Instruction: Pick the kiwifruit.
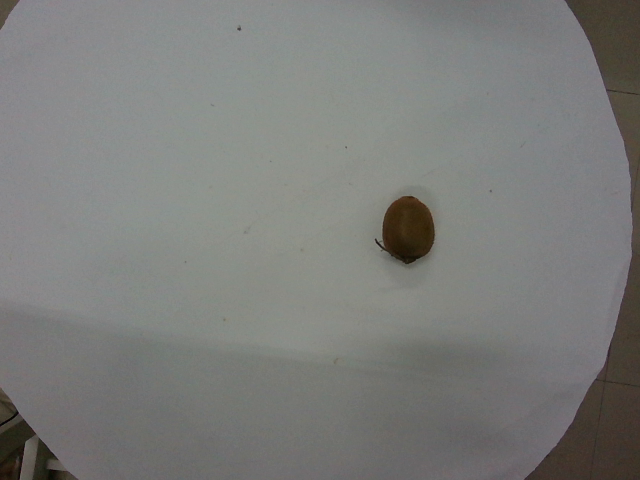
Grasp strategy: vertical